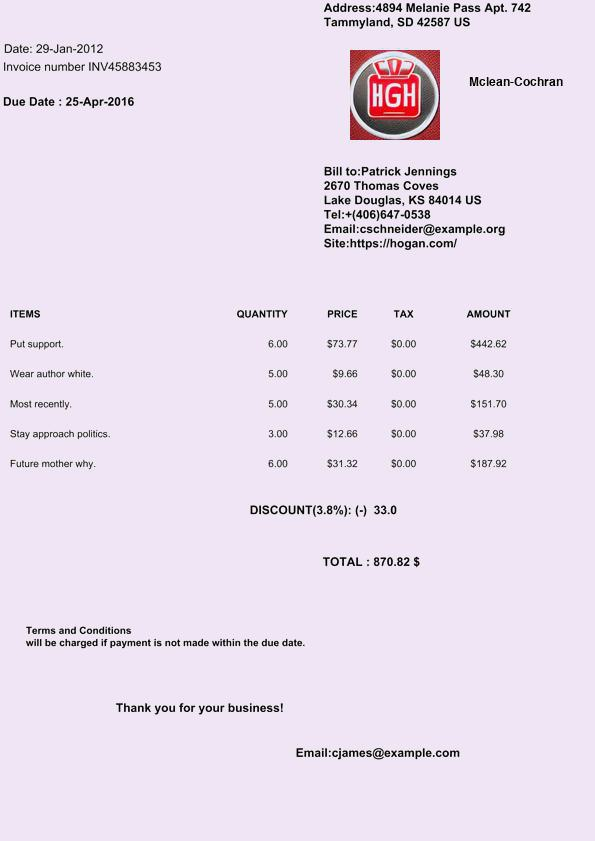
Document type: Invoice